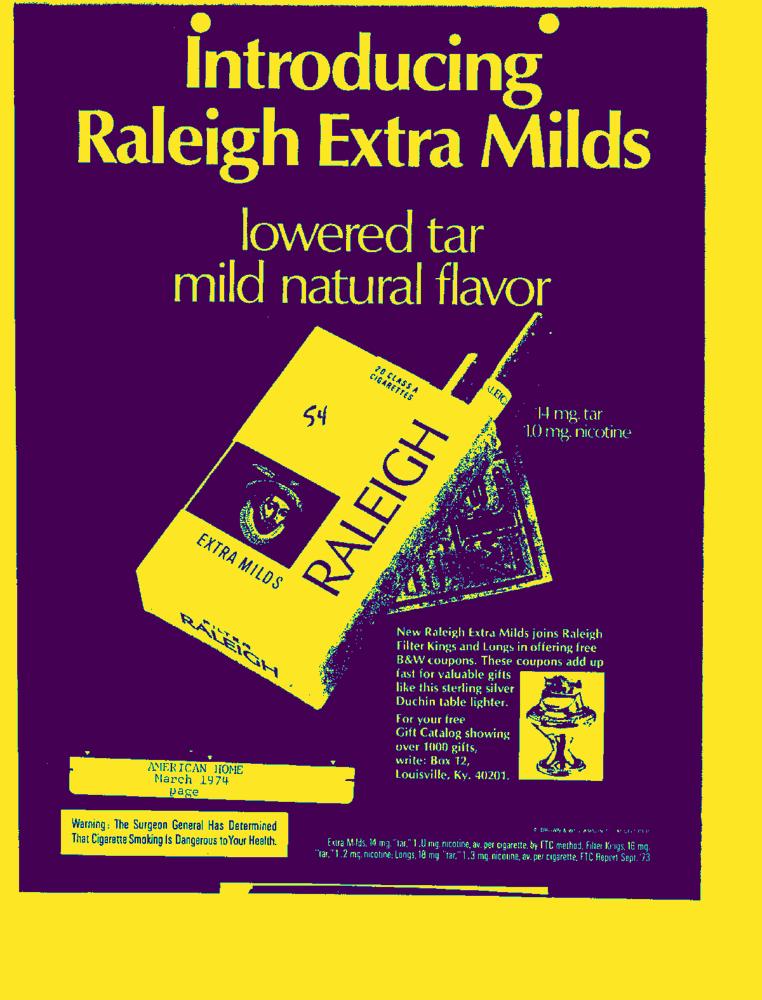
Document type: AD